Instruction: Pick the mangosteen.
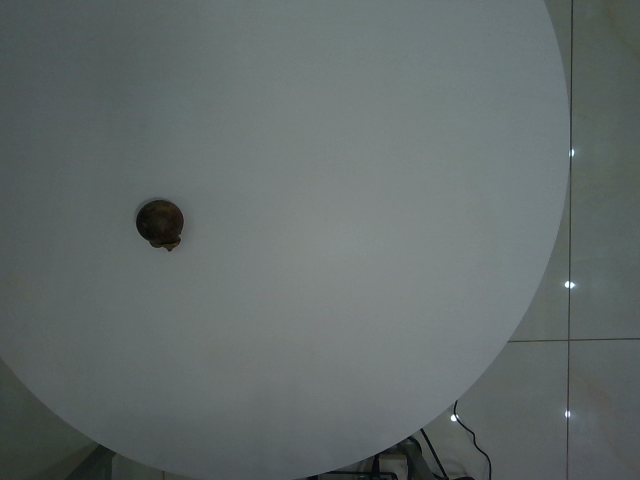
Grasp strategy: vertical